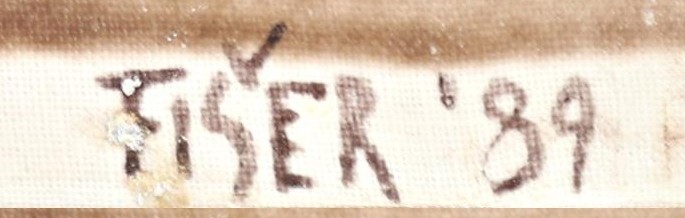
Signature of: jaroslav fišer